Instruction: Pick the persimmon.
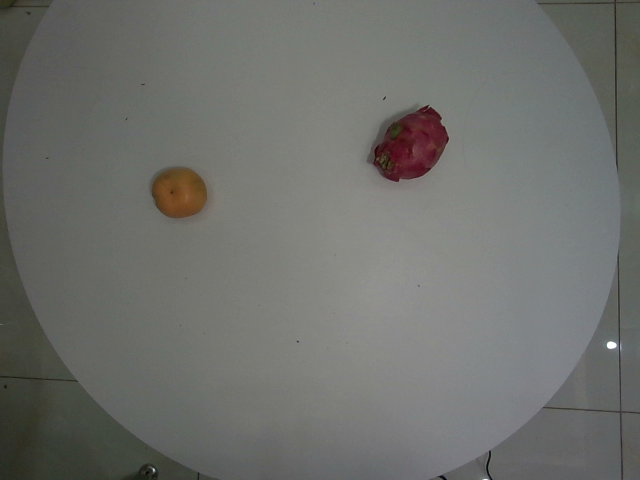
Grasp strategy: vertical